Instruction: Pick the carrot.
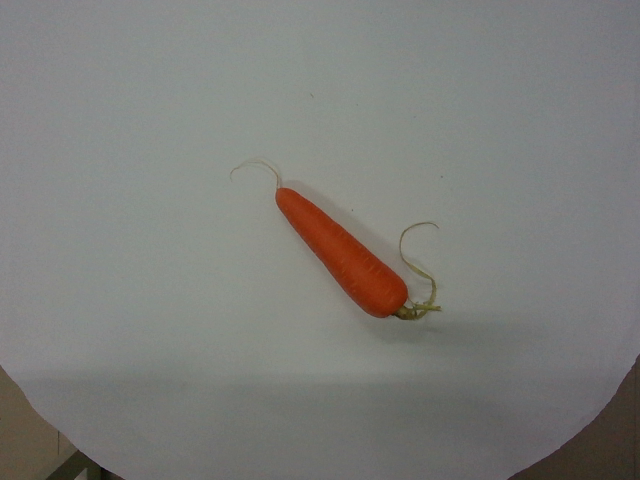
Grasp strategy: vertical